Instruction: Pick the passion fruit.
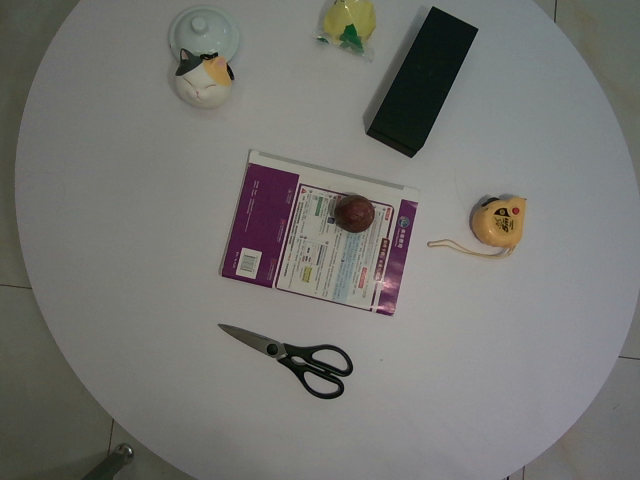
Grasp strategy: vertical